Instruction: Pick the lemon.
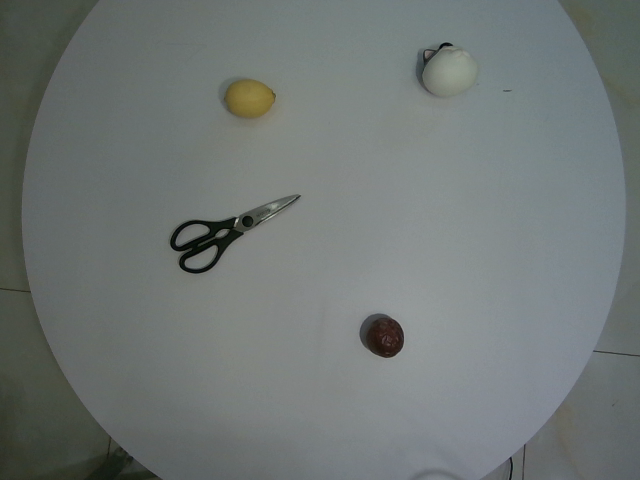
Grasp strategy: vertical